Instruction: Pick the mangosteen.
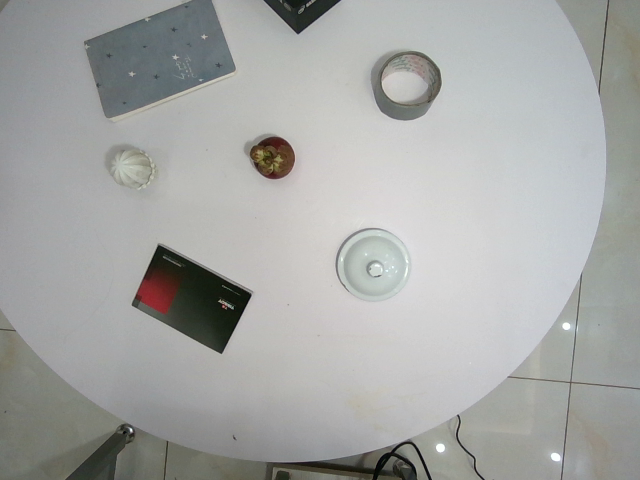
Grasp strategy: vertical